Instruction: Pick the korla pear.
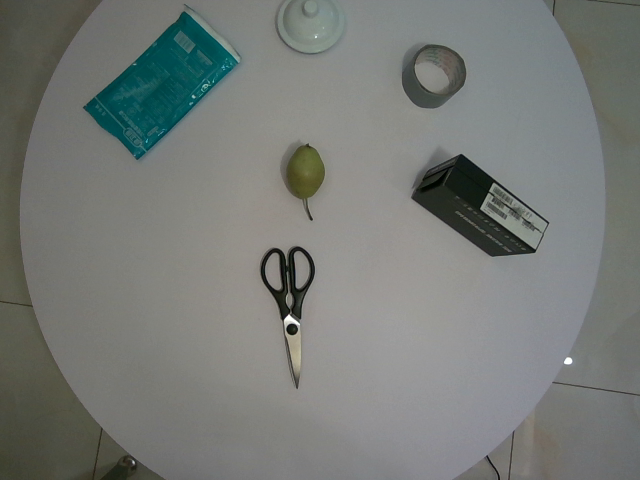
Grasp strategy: vertical